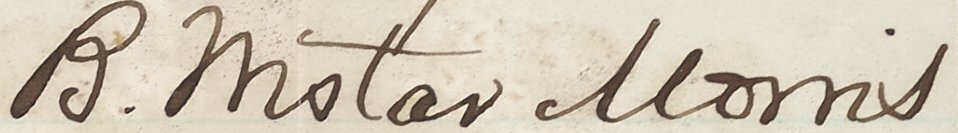
Signature of: benjamin wistar morris